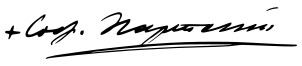
Signature of: parthenius of sofia